Question: What is the mailing or notice date provided in the document?
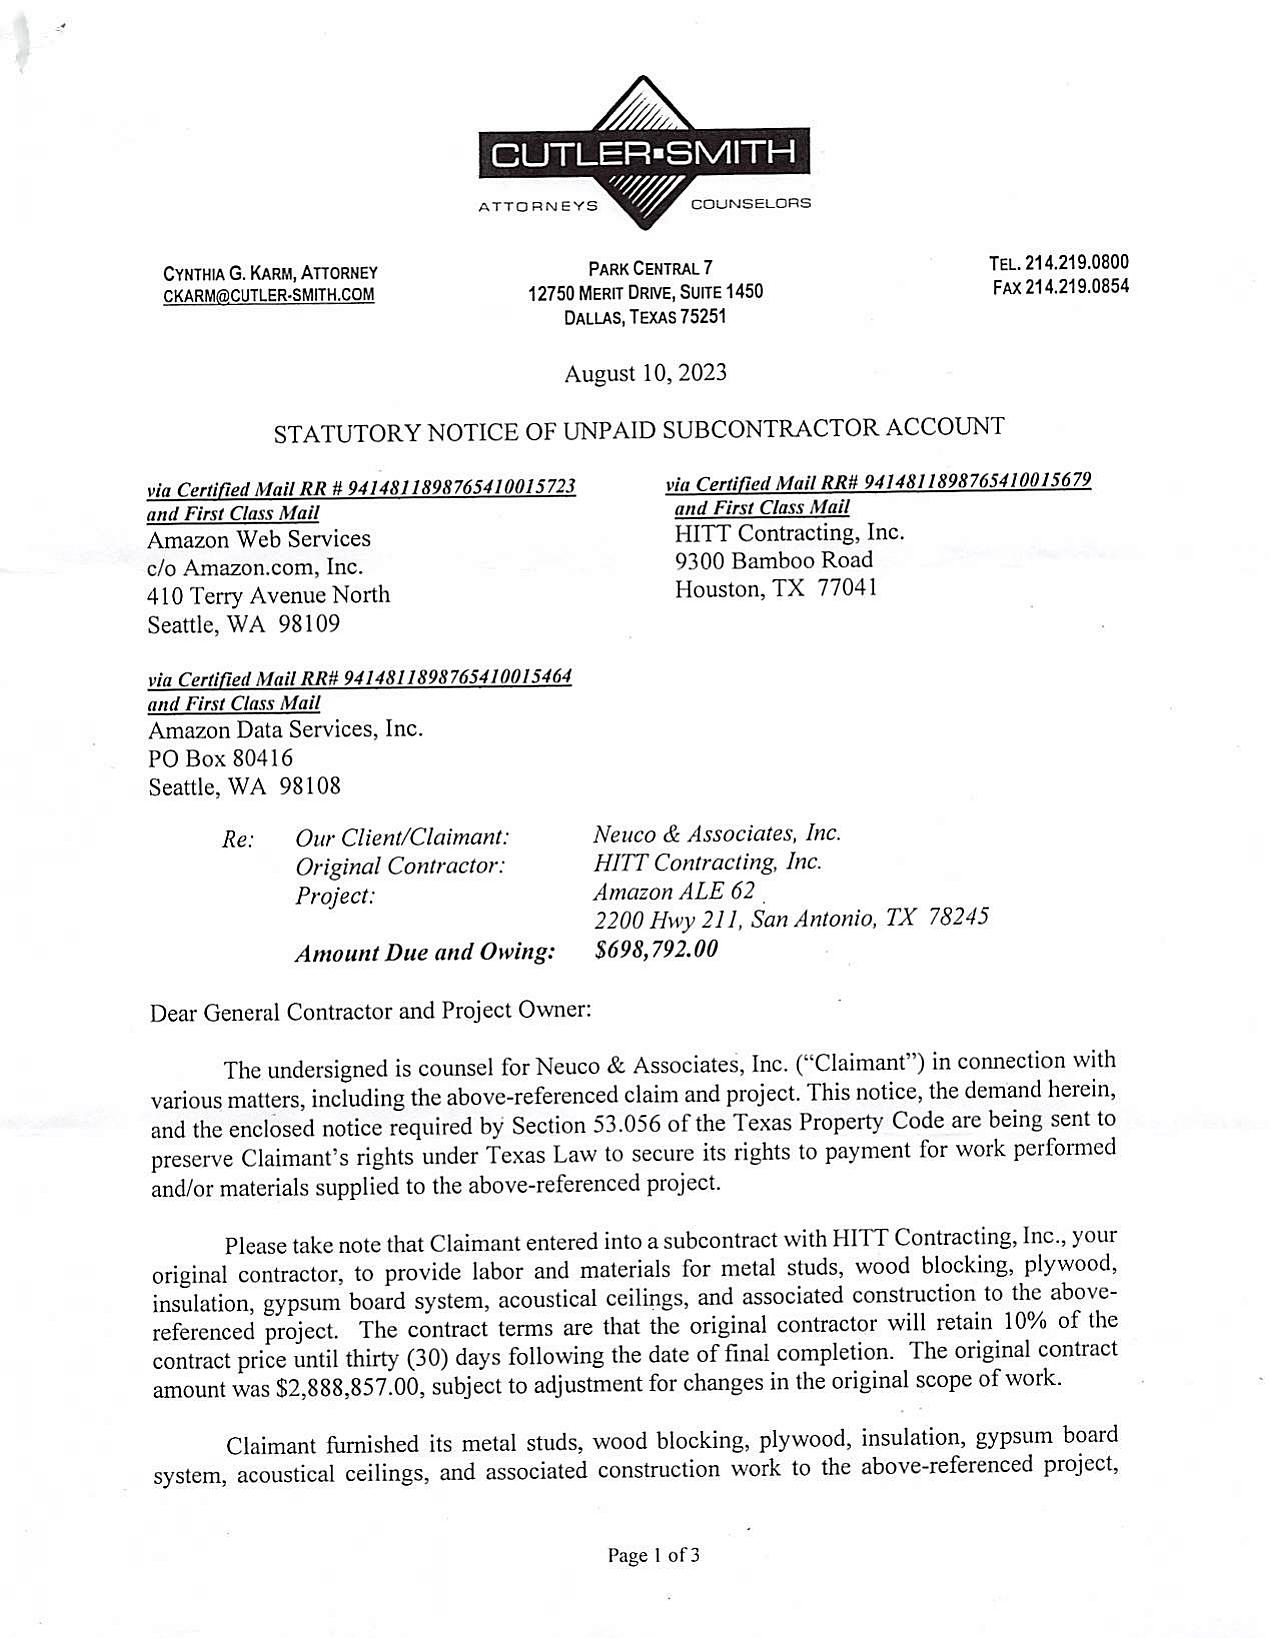
Answer: "10-Aug-23"